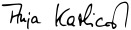
Signature of: anja karliczek